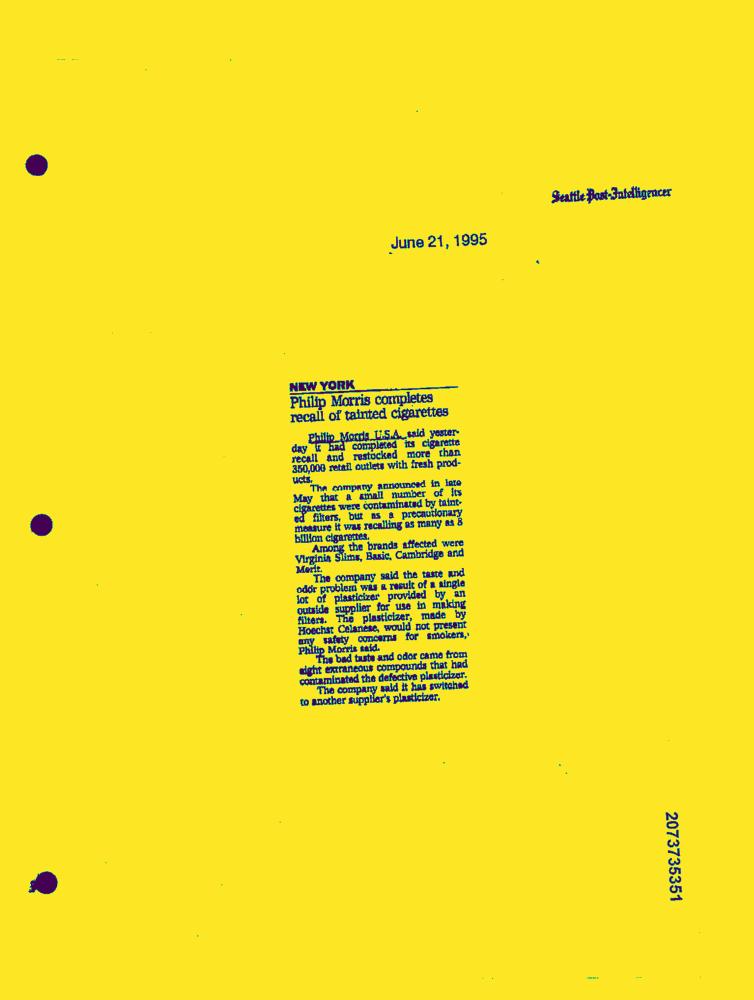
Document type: News-Article